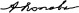
Signature of: alexander stepanovich popov